Question: What could the diagnosis suggest?
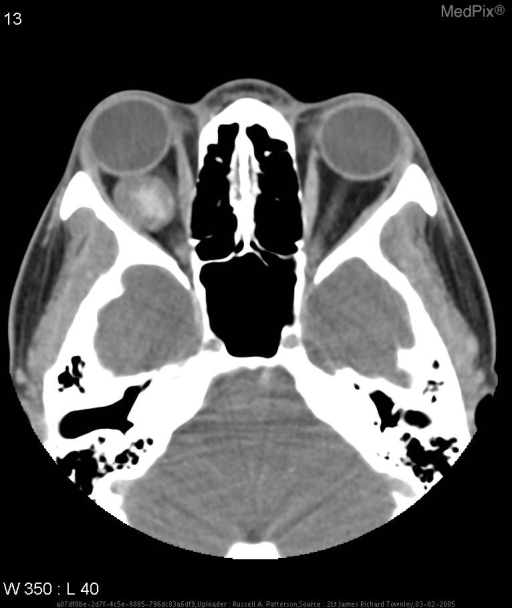
Answer: The possible diagnosis includes Orbital Dermoid, Orbital Tumors, Cavernous Hemangioma, Metastasis, Lymphoma.